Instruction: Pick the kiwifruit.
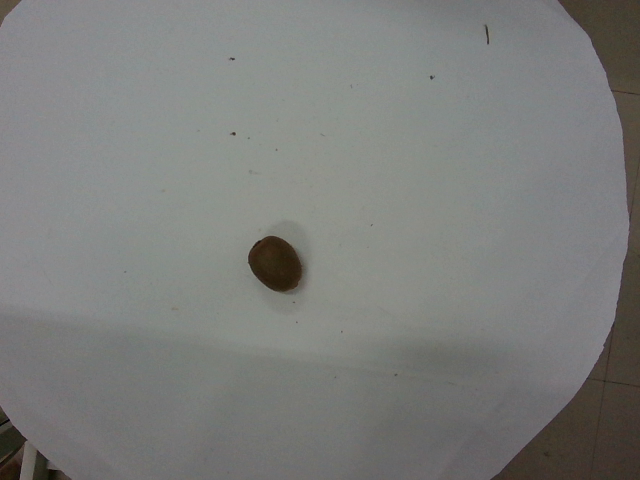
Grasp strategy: vertical